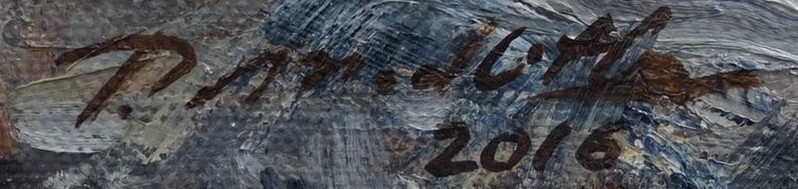
Signature of: petr modlitba